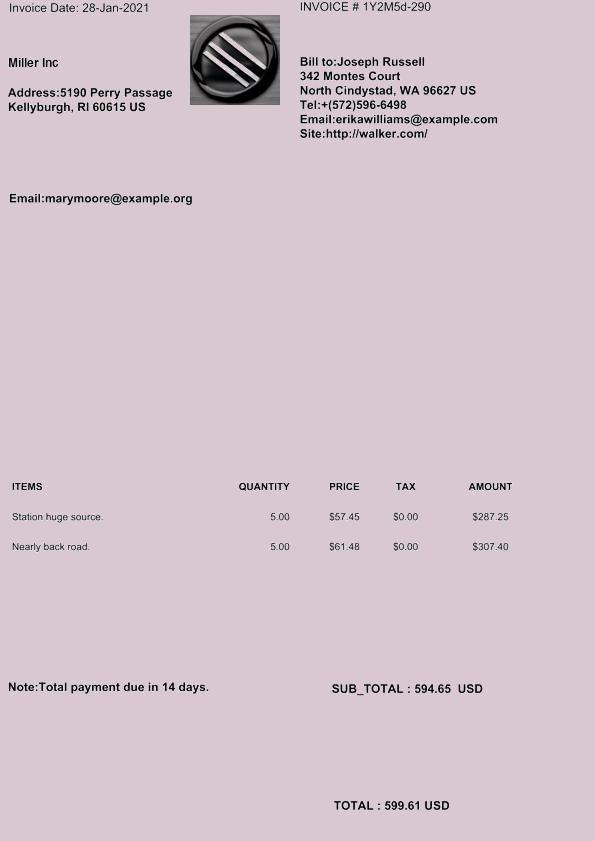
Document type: Invoice